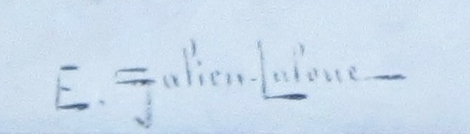
Signature of: eugène galien laloue